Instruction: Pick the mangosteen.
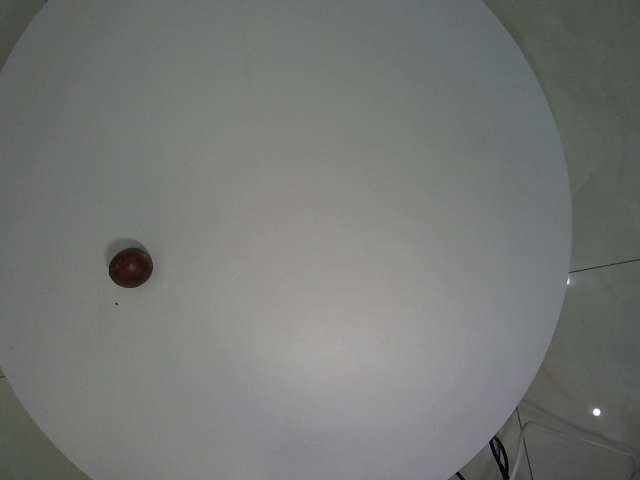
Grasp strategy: vertical